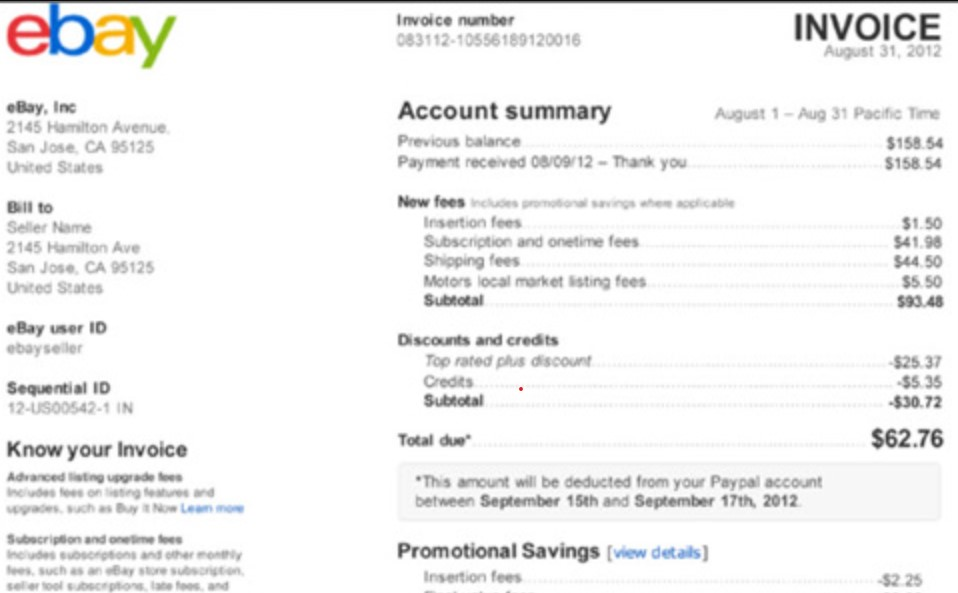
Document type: Invoice